Patient: Female, age 54
A 54-year-old woman with a 6-week history of progressive dyspnea and productive cough presented with the radiologic suspicion of a lung carcinoma of the right upper lobe (Figure 1A,1B). Relevant secondary diagnosis was chronic obstructive pulmonary disease (COPD) GOLD grade 2 with excessive nicotine consumption (almost 80 pack years). Her medical history was otherwise unremarkable. In order to receive both diagnosis and rough mediastinal staging, EBUS-TBNA target structures were:besides airway mapping biopsies:lymph node stations 4R, 7 and 10R (Figure 2A-2C). Lymph node station 7 (size: 8 mm) was punctured once using a 22G Olympus needle, lymph node station 4R (size: 17 mm) was punctured multiple times as the received samples were constantly "crumbly", and lymph node station 10R (size 15 mm) was punctured in vain a multiple times. There was no bleeding or any other complication related to the procedure and the patient was discharged two days after the intervention with an unremarkable chest X-ray and normal laboratory findings without prophylactic antibiotics.
During the waiting period for histologic result, tumor board indicated PET-CT to rule out distant metastases. Unfortunately, as events turned out differently, the patient was readmitted exactly two weeks after EBUS-TBNA with symptoms of cardiogenic/septic shock: hypotension [Riva-Rocci (RR) 70/50 mmHg], tachycardia (140 beats per minute), tachypnea (35 breaths per minute), SpO2 84% without oxygen supply, chest pain and fever (39 C). Electrocardiogram showed low voltage and ST-segment elevation in a wide range of leads. As already presumed in chest X-ray (Figure 3A), echocardiography revealed a circumferential pericardial effusion (size 2.5 cm) with tamponade physiology. CT-scan confirmed circular pericardial effusion with an intensity scale of 27 Hounsfield units (HU), indicating a complicated protein-rich effusion (Figure 3B). In addition, a thereof separate liquid formation in the anterior mediastinum with an extension of 69x21x37 mm (intensity scale 21 HU) pointed out a possible mediastinal abscess (Figure 3C). Laboratory results were as follows: white blood cells 30.2x103/microL (cut-off <11.3x103/microL), C-reactive protein level 149.5 mg/L (cut-off <10 mg/L), and procalcitonin level 1.44 ng/mL (cut-off <0.5 ng/mL).
With broad-spectrum antibiotics (piperacillin-tazobactam and clindamycin), the patient underwent urgent left-sided thoracoscopic pericardial fenestration and mediastinal abscess drainage (Figure 4). Even though postoperative catecholamine dose could be initially reduced, persistent tachycardia (120 beats per minute) prompted an echocardiographic control, which revealed a relevant residual pericardial effusion in the area around right atrium and ventricle. In addition, CT-monitoring showed a still detectable mediastinal fluid collection as with a possible persistent abscess formation (Figure 5). Clindamycin was replaced by linezolid. Subsequent right-sided thoracoscopic pericardial fenestration and residual mediastinal abscess drainage was unavoidable seven days after the initial intervention. Renewed rise in infectious blood values was expression of residual purulent effusion in the right-sided pleura not being drained via the inserted chest tubes. Re-thoracoscopy for fluid discharge and further adjustment of antibiotics (linezolid replaced by meropenem) rounded the therapy off.
Even though cultures from various pericardial/mediastinal fluid probes remained inconspicuous, surgical intervention and antibiotic therapy were finally a breakthrough: both cardiac function and laboratory findings recovered. Meanwhile, histologic examination of the mediastinal lymph nodes revealed necrotic material with squamous cell carcinoma in lymph node station 4R. As the final chest drainage was removed 20 days after the initial operation, the patient could be discharged on day 23 after readmission.
In the successive oncologic course, PET-CT could substantiate the initial suspicion of a stage IIIA NSCLC (T2 N2 M0). To precisely determine mediastinal nodal status, video-assisted mediastinal lymphadenectomy (VAMLA) confirmed tumor-positive lymph node station 4R with extranodal extension (ENE+) and tracheal penetration. Subsequent to induction chemotherapy, the patient underwent definitive sequential chemoradiotherapy. Twelve-month follow-up confirmed stable disease.
All procedures performed in this study were in accordance with the ethical standards of the institutional and/or national research committee(s) and with the Helsinki Declaration (as revised in 2013). Written informed consent was obtained from the patient for publication of this case report and accompanying images. A copy of the written consent is available for review by the editorial office of this journal.
Keywords: endobronchial ultrasound-guided transbronchial needle aspiration (ebus-tbna), case report, mediastinal lymph nodes, mediastinitis, pyopericardium
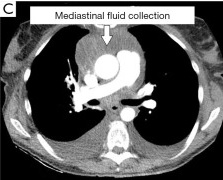
Image caption: an organized mediastinal fluid collection , indicating a complicated pericardial effusion with possible mediastinal abscess formation. Additional pleural effusion reflected functional heart failure. EBUS-TBNA, endobronchial ultrasound-guided transbronchial needle aspiration; CT, computed tomography; IV, intravenous.